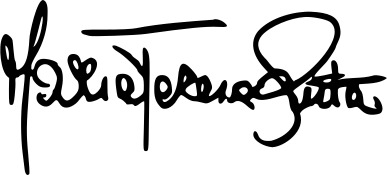
Signature of: maria teresa ruta